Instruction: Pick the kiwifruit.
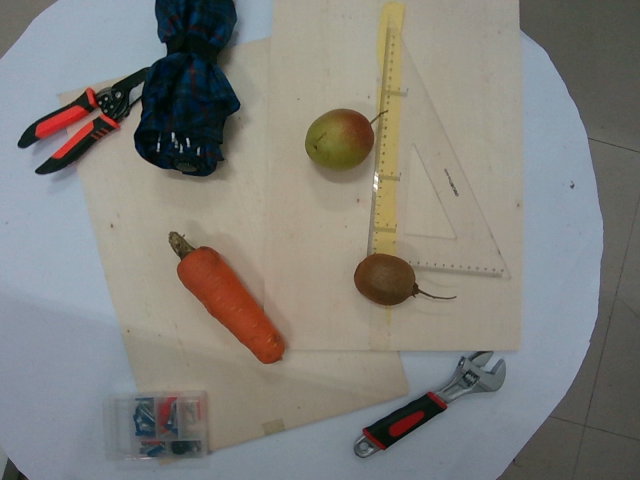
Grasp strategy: vertical